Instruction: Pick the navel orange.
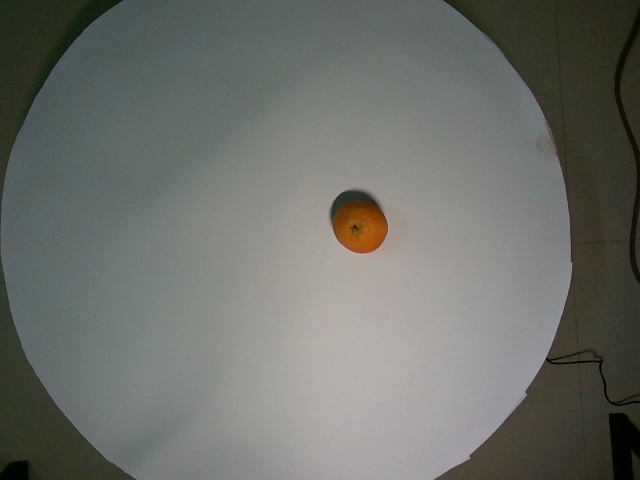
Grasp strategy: vertical